Patient: Female, age 60
A 60-year-old female on prednisone 60 mg daily for a medical history of unspecified rheumatologic disorder was suspected to have interstitial lung disease seen on computed tomography scan of the chest [Figure 1]. She underwent bronchoscopy with bronchoalveolar lavage and TBLC. Her steroids were not held before the procedure. Bronchoalveolar lavage was done in the right upper lobe posterior segment, with 150 mL instilled and 120 mL recovered. A biopsy was obtained with the cryoprobe from the superior segment of the right lower lobe. One sample was obtained with one pass, complicated only by mild bleed that resolved after administration of cold saline and 3 mL epinephrine. She was discharged home several hours later without further complication.
Nine days later, the patient was admitted to the hospital with right upper quadrant abdominal pain, fever, and leukocytosis with a white blood cell count of 31,000. Computed tomography scan of the chest revealed right lower lobe cavitary lesion measuring 2.6 cm x 3.5 cm x 4 cm in the superior segment where the cryobiopsy was taken [Figure 2]. This lesion was new compared to imaging from 2 weeks prior. The patient was empirically placed on vancomycin and piperacillin-tazobactam with continuation of steroids. The fungal culture from prior bronchoscopy grew Fusarium species, and cryobiopsy tissue revealed only sparse chronic inflammation.
After consultation with infectious disease, antimicrobial therapy was narrowed to voriconazole to cover fungal species. A steroid taper was started to allow for healing and clearance of suspected abscess. Repeat bronchoscopy performed during hospitalization revealed only mild erythema of airways and small old blood in the anterior distal trachea.
Keywords: cryoadhesion, cryobiopsy, diffuse parenchymal lung disease, interstitial lung disease, transbronchial biopsy
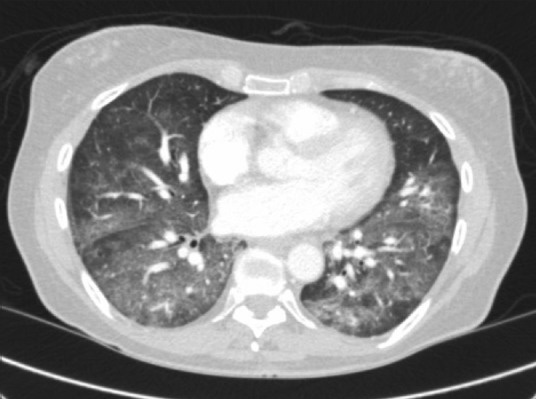
Image caption: Computed tomography chest before bronchoscopy demonstrating widespread airspace disease in the lower lobes bilaterally without volume loss, air bronchograms, or cavitation.